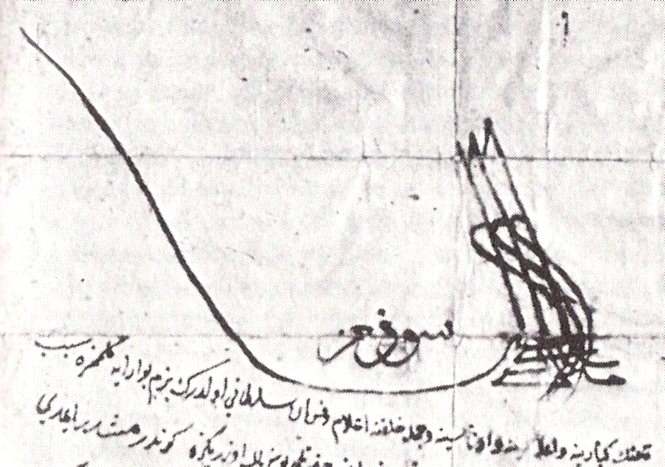
Signature of: murad giray